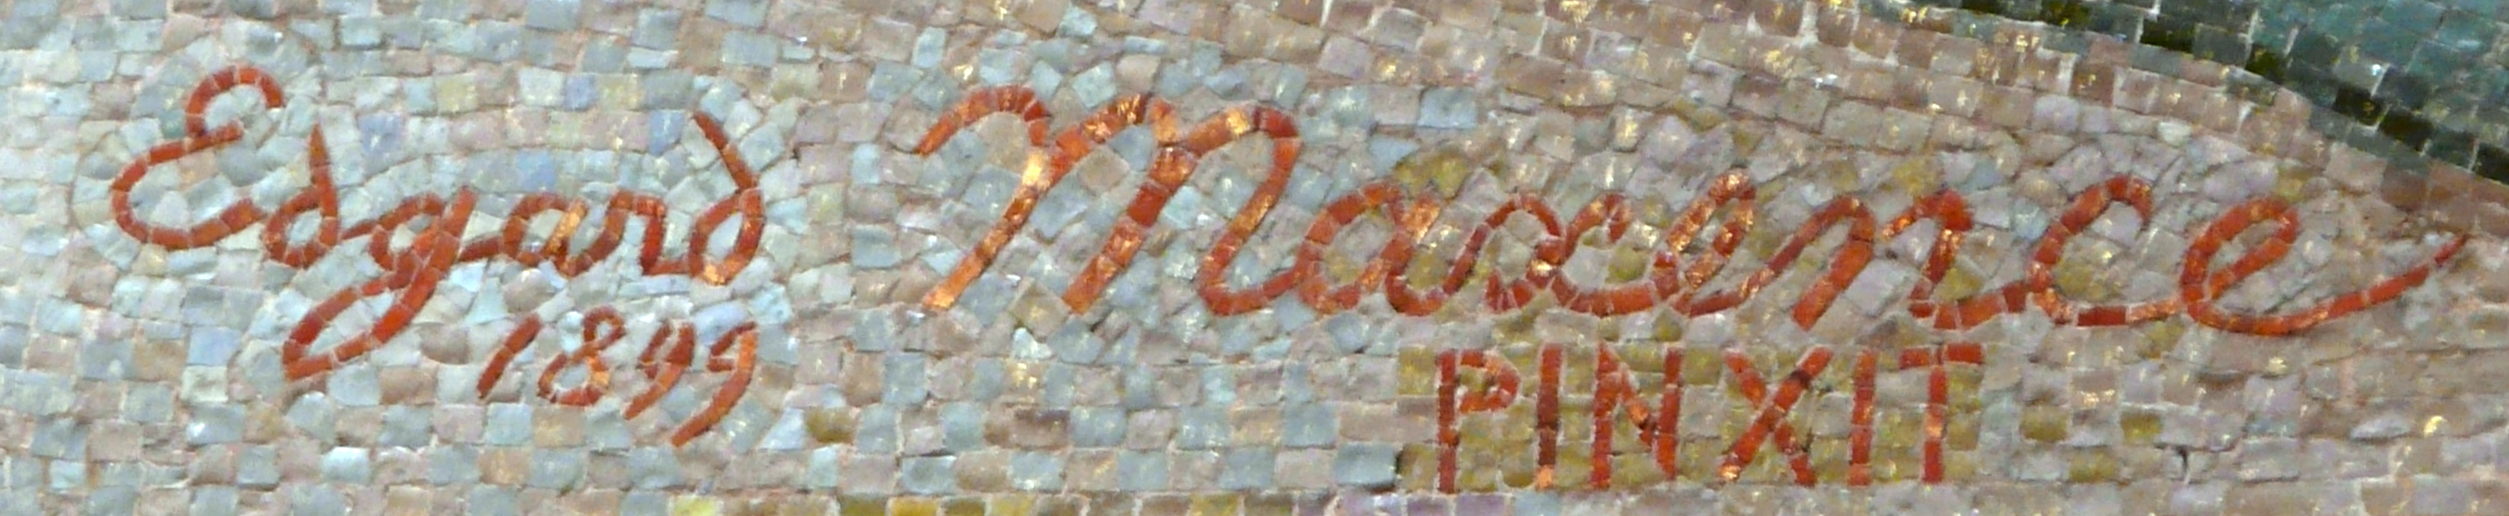
Signature of: edgar maxence